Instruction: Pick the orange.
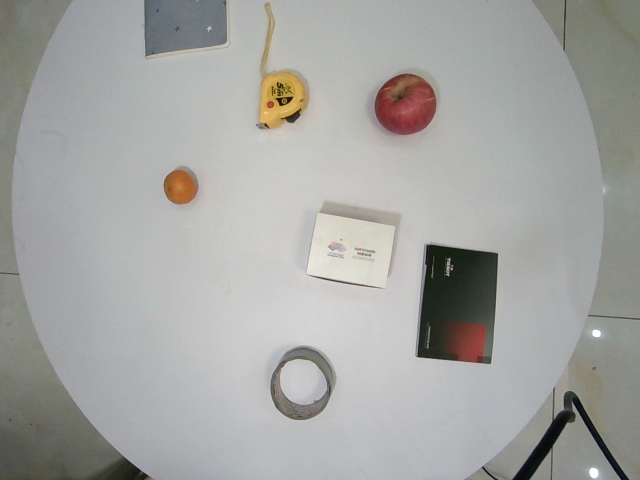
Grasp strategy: vertical